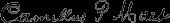
Signature of: camillus paul maes